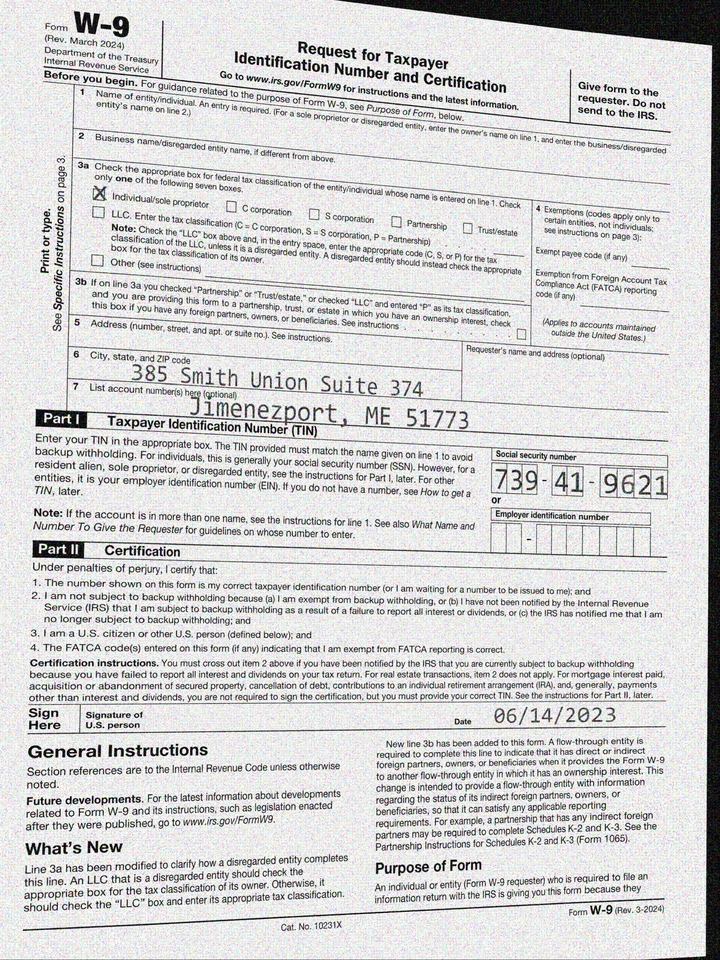
adr1: 385 Smith Union Suite 374
adr2: Jimenezport, ME 51773
cbx: yes
ssn: 739419621
sdt: 06/14/2023